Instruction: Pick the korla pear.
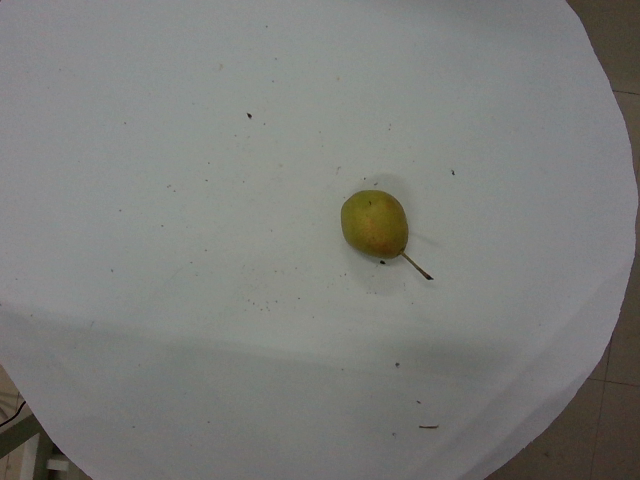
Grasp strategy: vertical